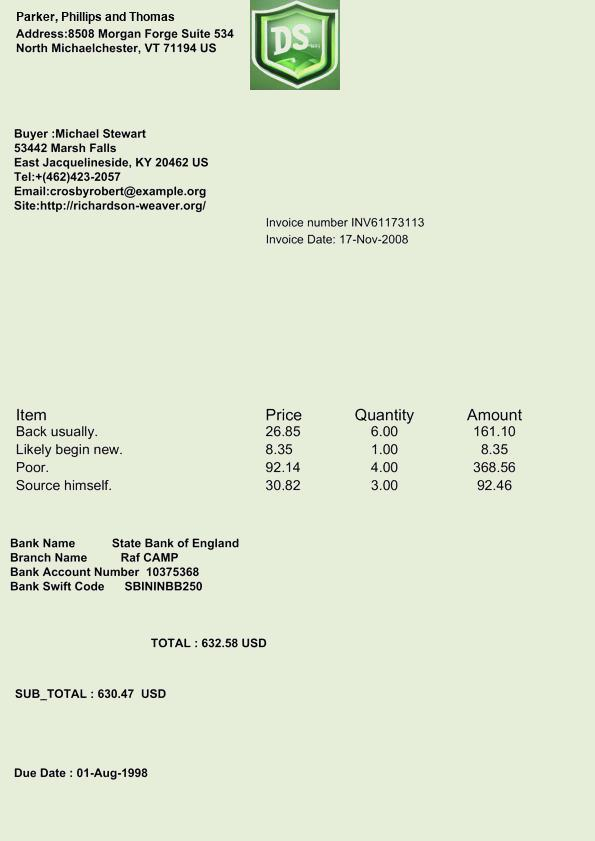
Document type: Invoice